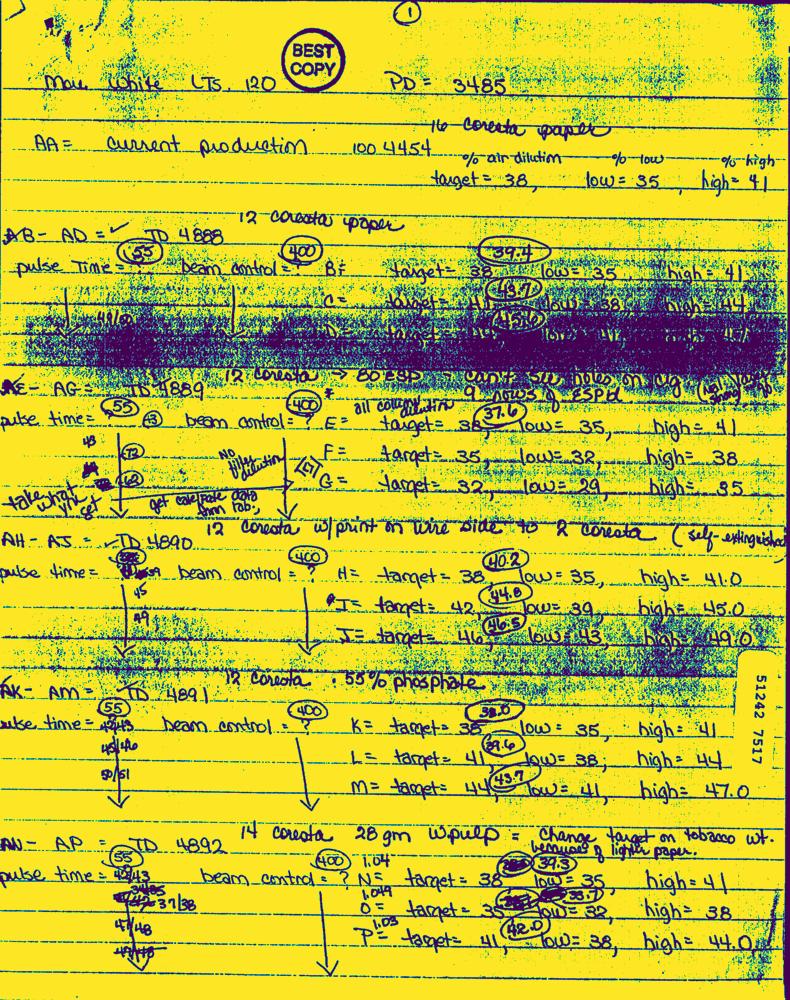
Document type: Hand-Written